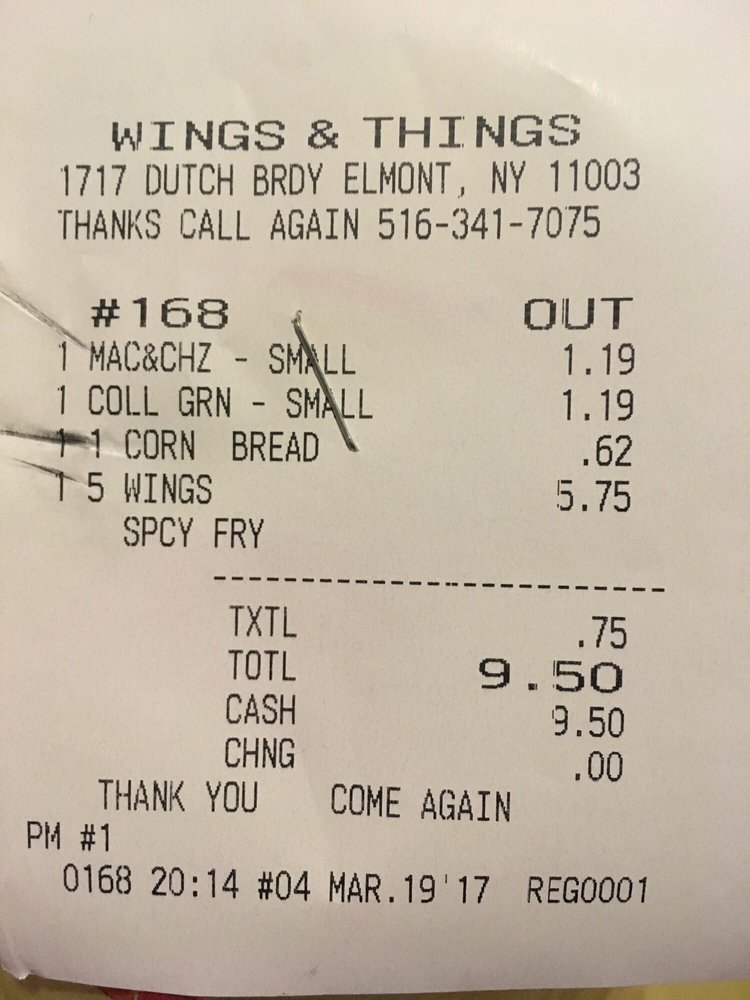
gt_parse: criticals: name: TOTL
price: 9.50
store: WINGS & THINGS
tell: 516-341-7075